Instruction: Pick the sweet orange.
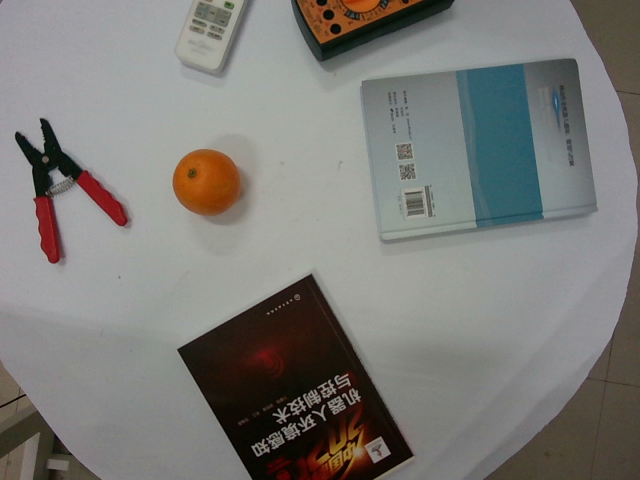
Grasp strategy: vertical